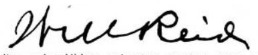
Signature of: will reid